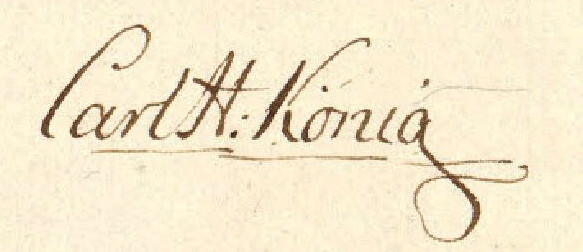
Signature of: carl henrik könig